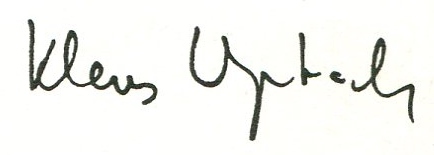
Signature of: klaus wagenbach